Question: What type of tax is indicated in the document, personal property or real estate?
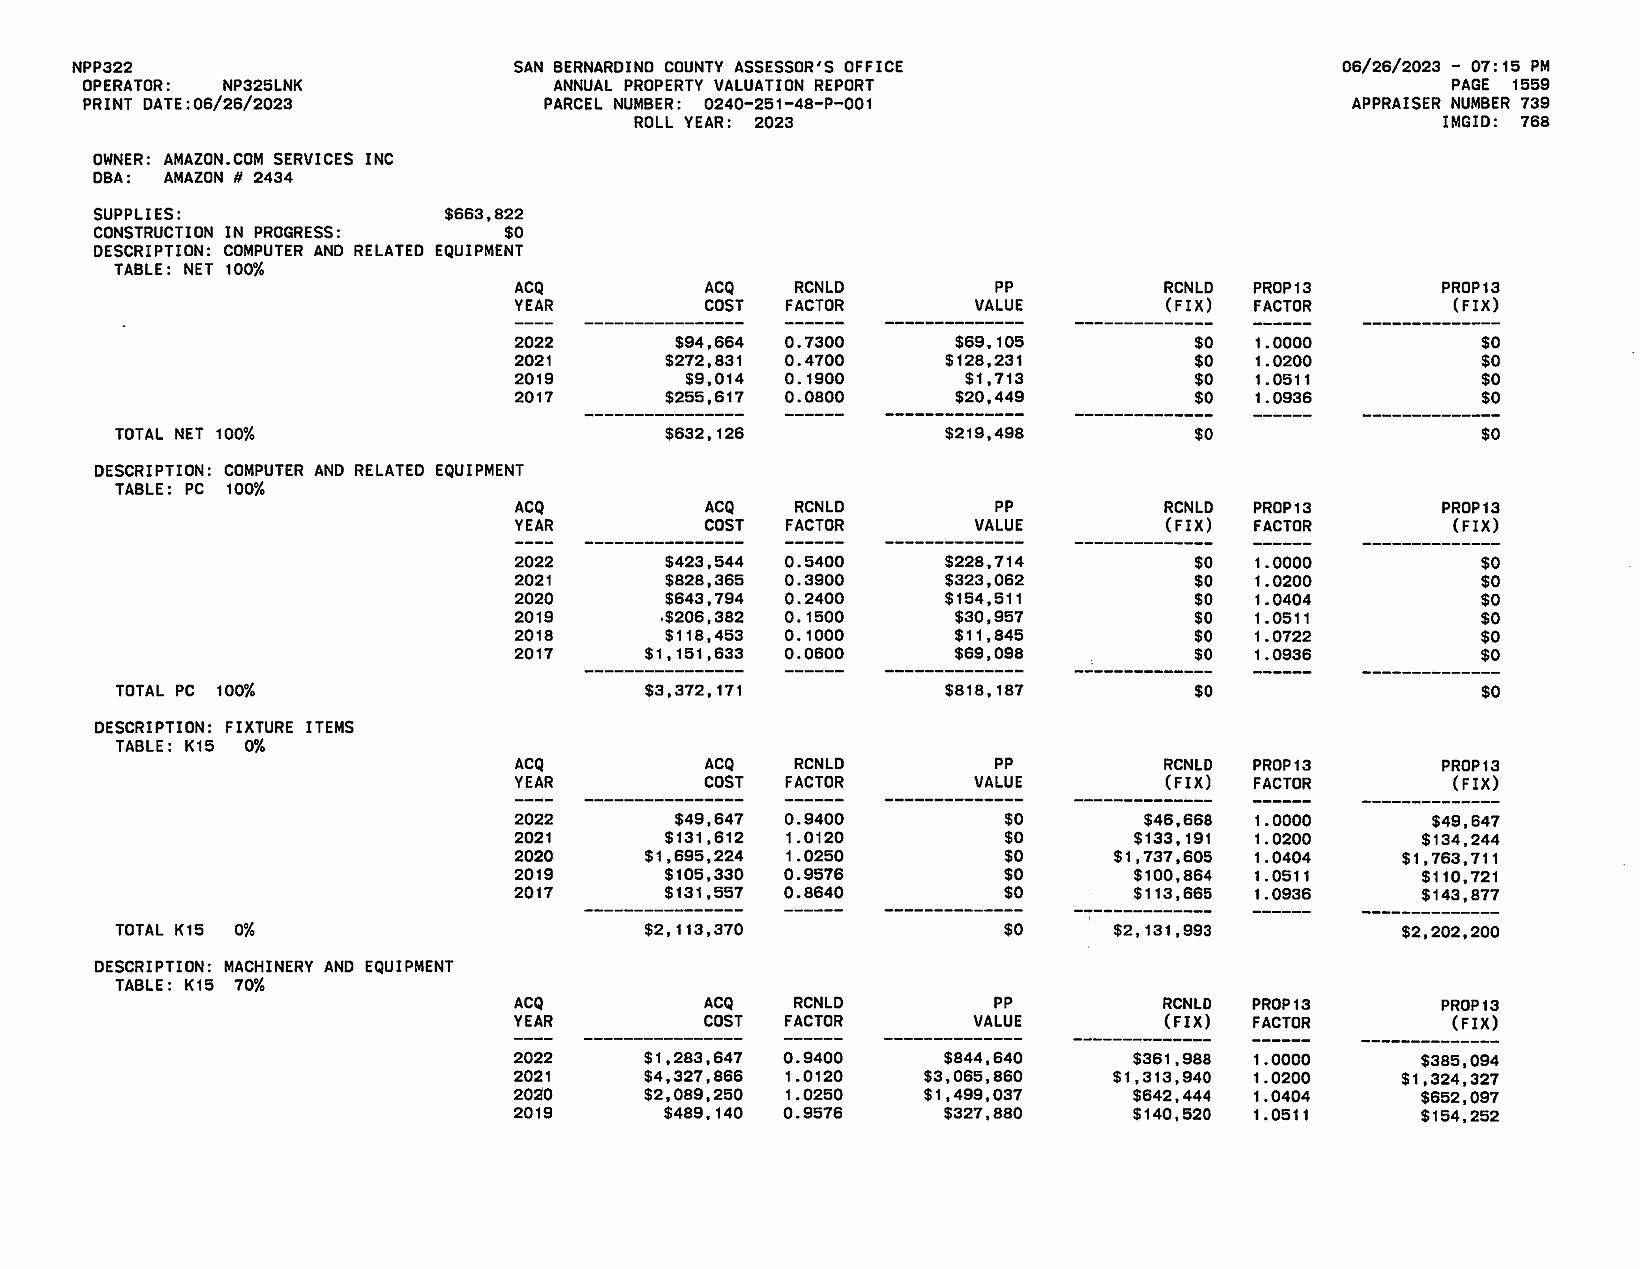
Answer: "Personal Property"